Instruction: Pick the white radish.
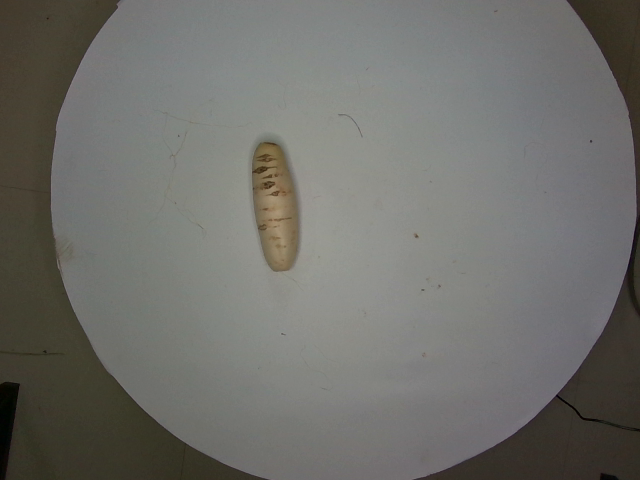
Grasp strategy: vertical